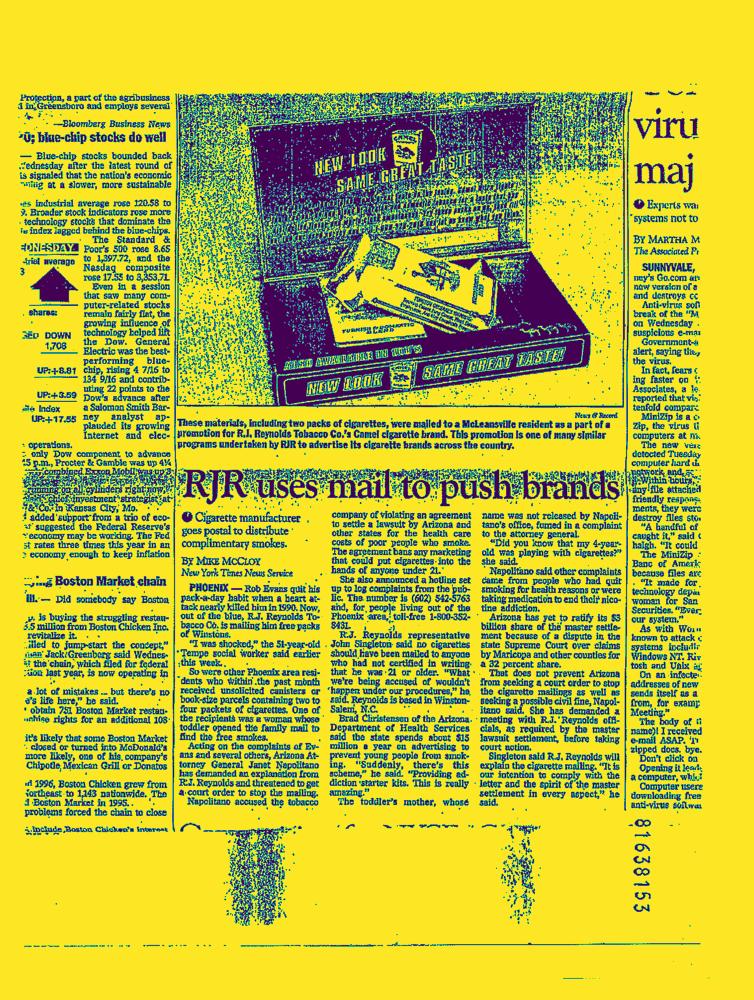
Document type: News-Article